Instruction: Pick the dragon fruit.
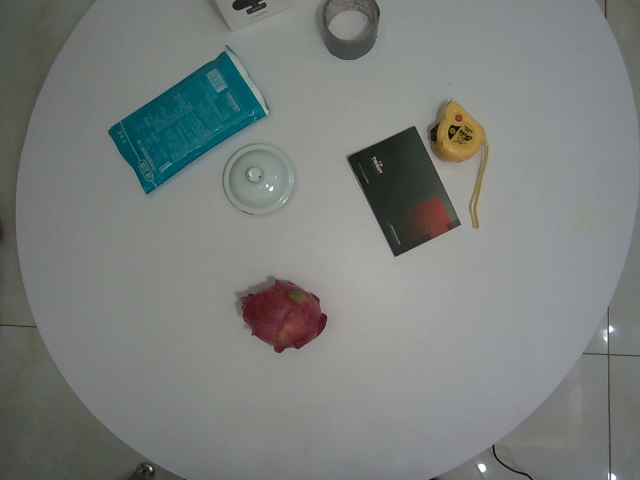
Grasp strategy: vertical